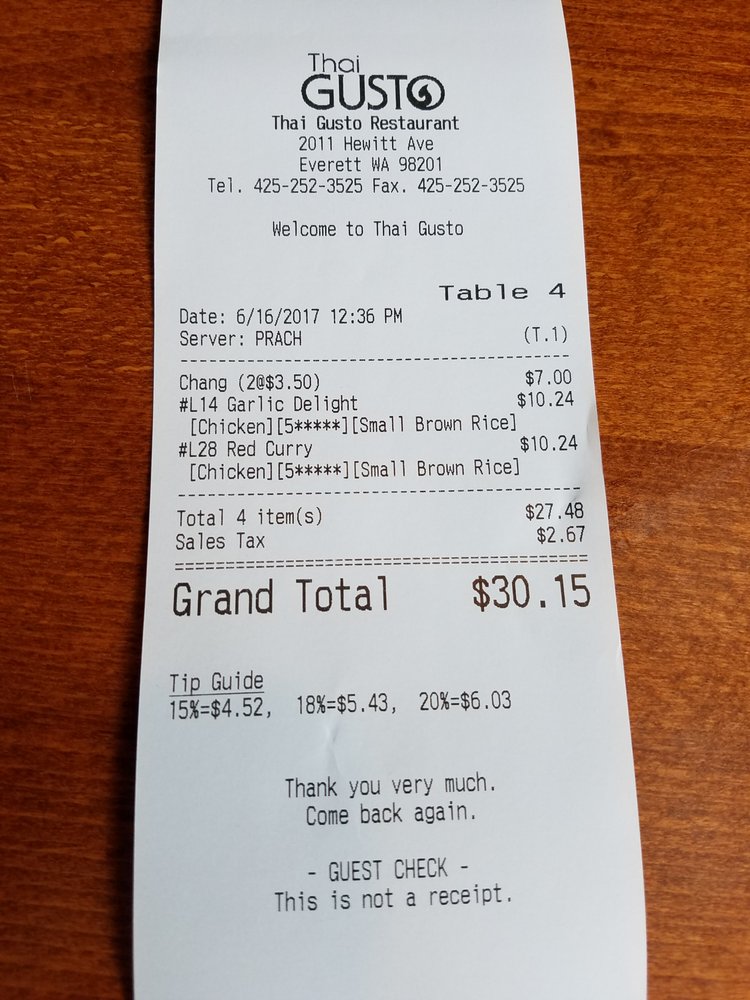
gt_parse: date: 6/16/2017
criticals: name: Grand Total
price: $27.48
store: Thai Gusto Restaurant
tell: 425-252-3525